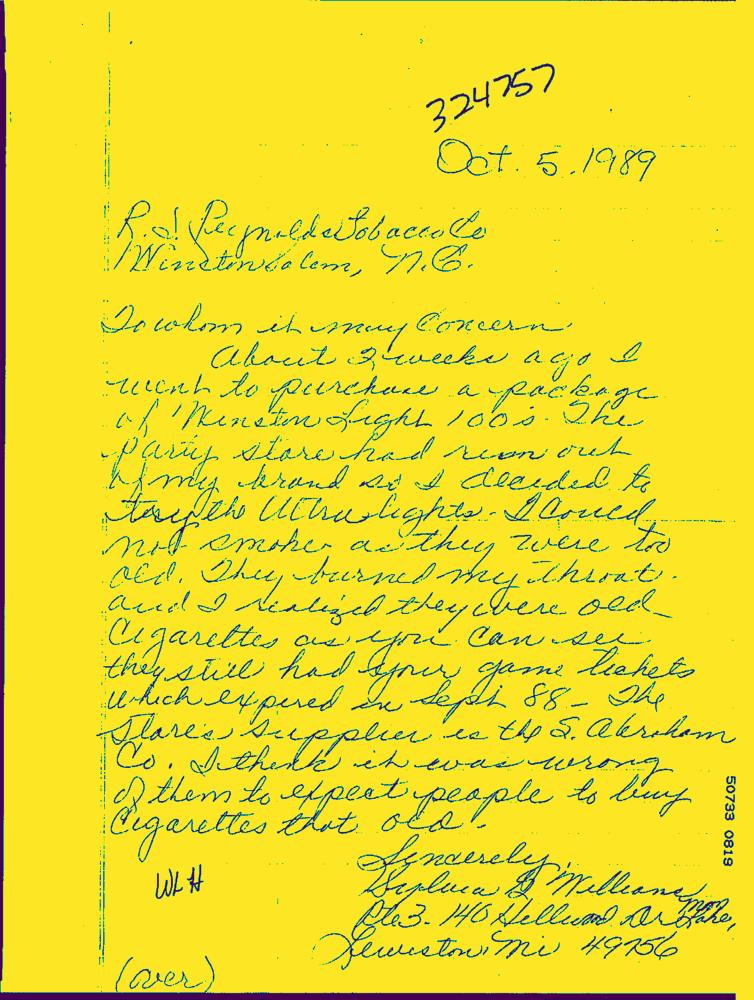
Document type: Hand-Written